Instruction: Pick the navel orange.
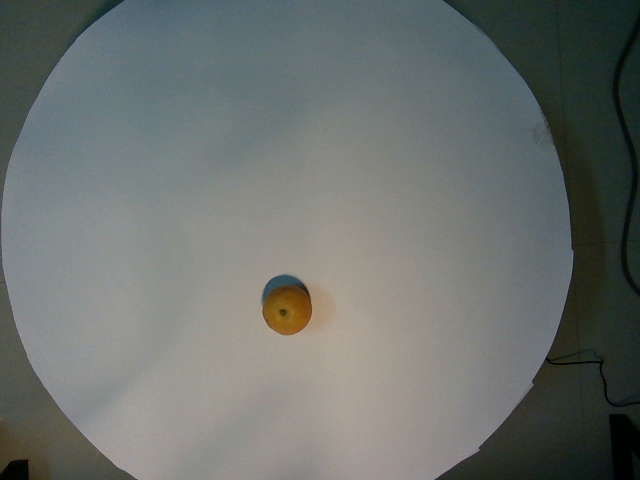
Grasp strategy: vertical